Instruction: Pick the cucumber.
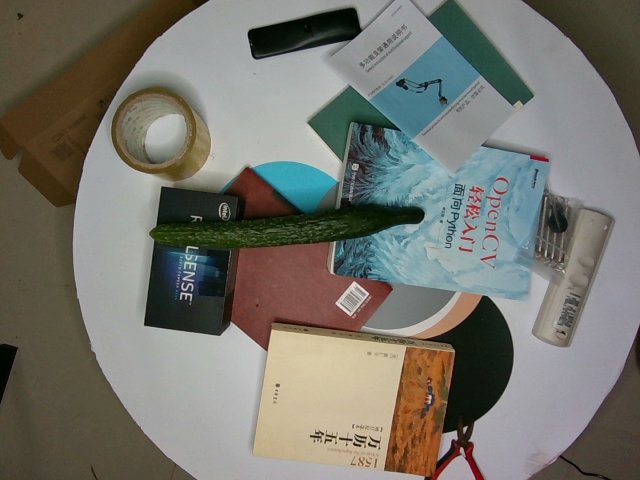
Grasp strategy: vertical